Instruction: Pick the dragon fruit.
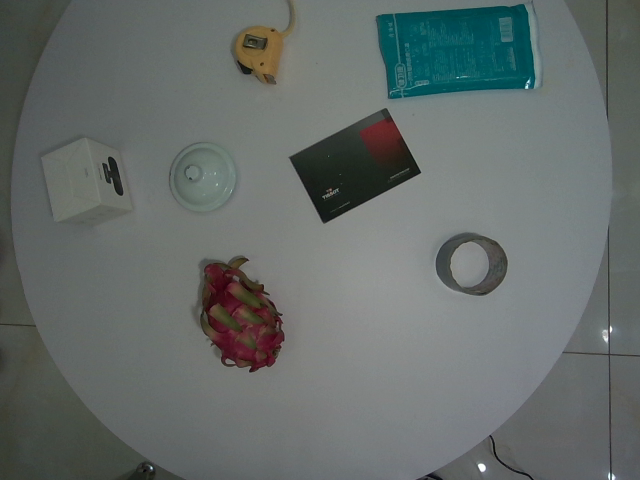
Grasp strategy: vertical